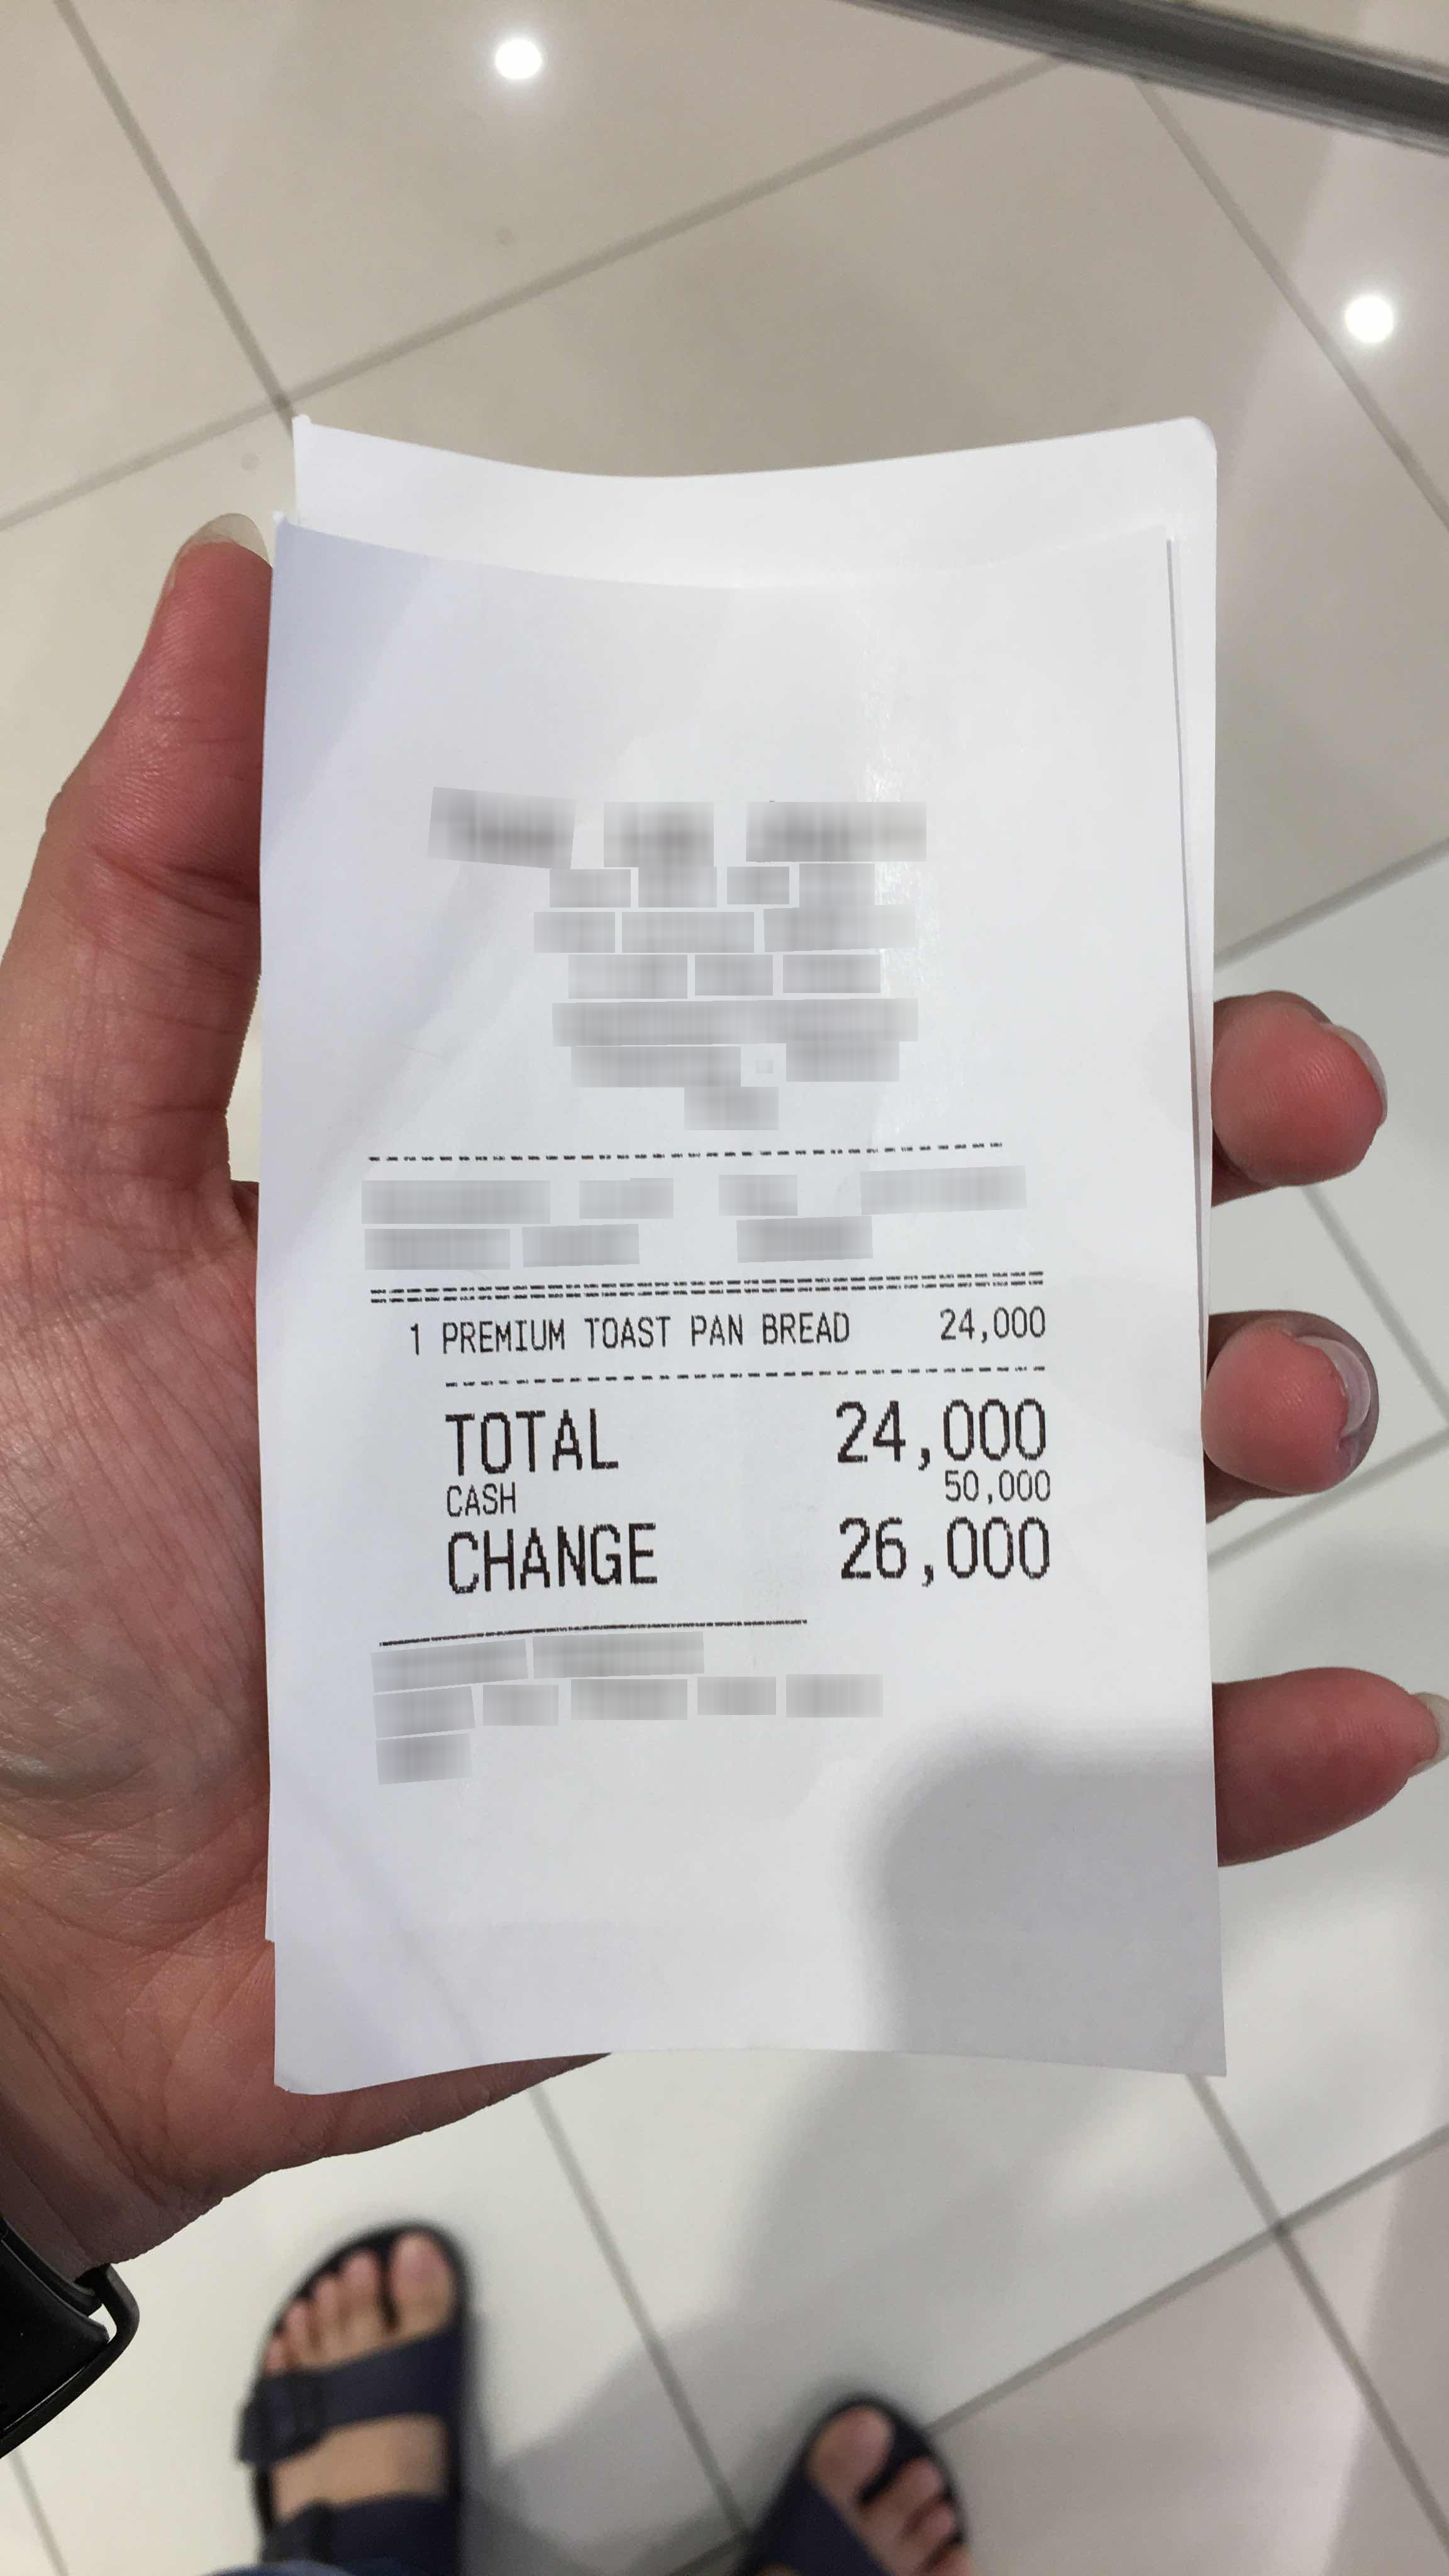
Number of items: 3
Total: 24,000
OCR text regions:
text: 1
text: PREMIUM
text: TOAST
text: PAN
text: BREAD
text: 24,000
text: TOTAL
text: 24,000
text: CASH
text: 50,000
text: CHANGE
text: 26,000